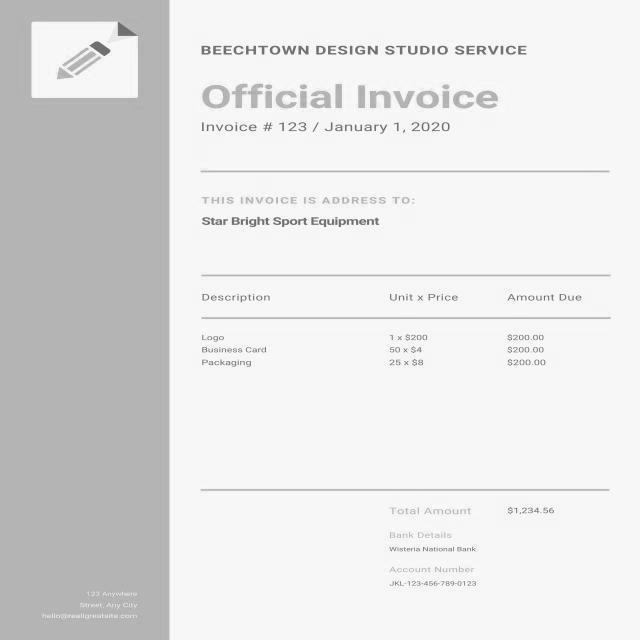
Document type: Invoice